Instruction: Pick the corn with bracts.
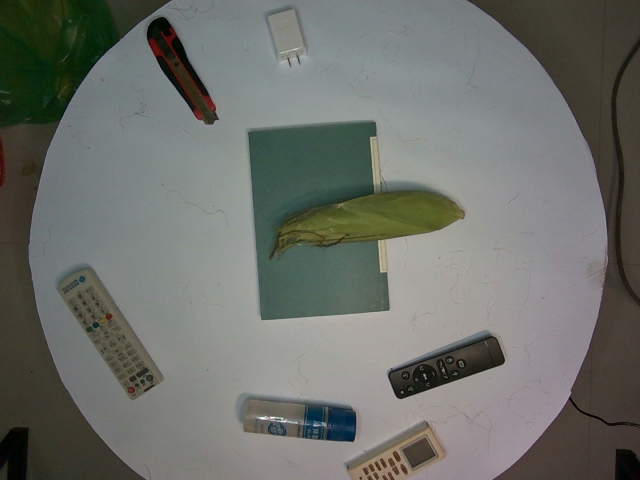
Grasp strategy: vertical